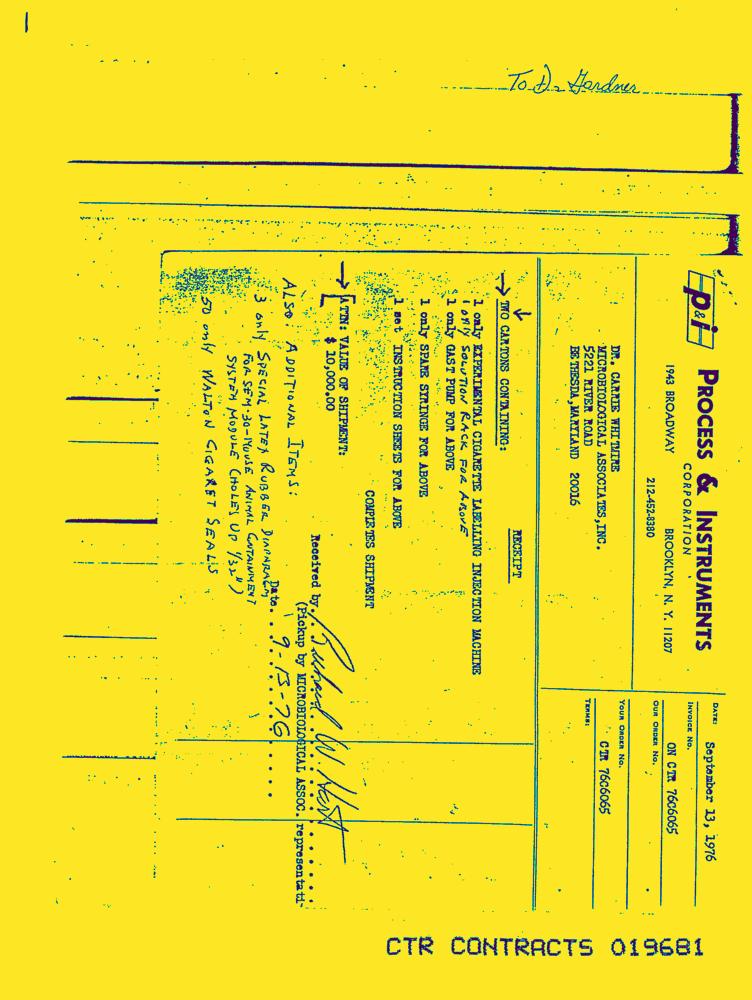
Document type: Invoice-Doc